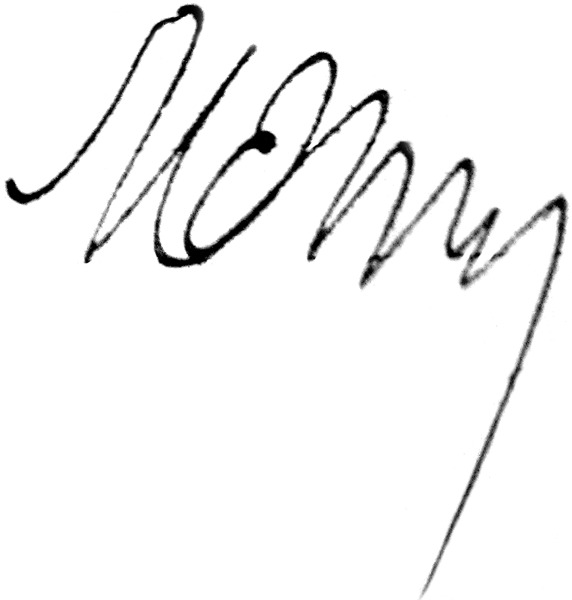
Signature of: q54993562